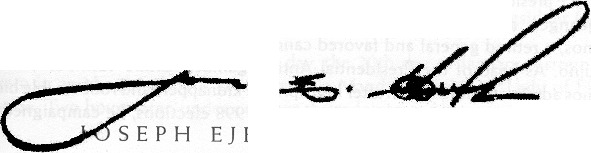
Signature of: joseph estrada